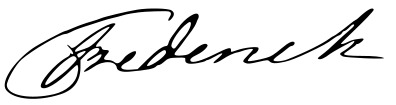
Signature of: prince frederick duke of york and albany